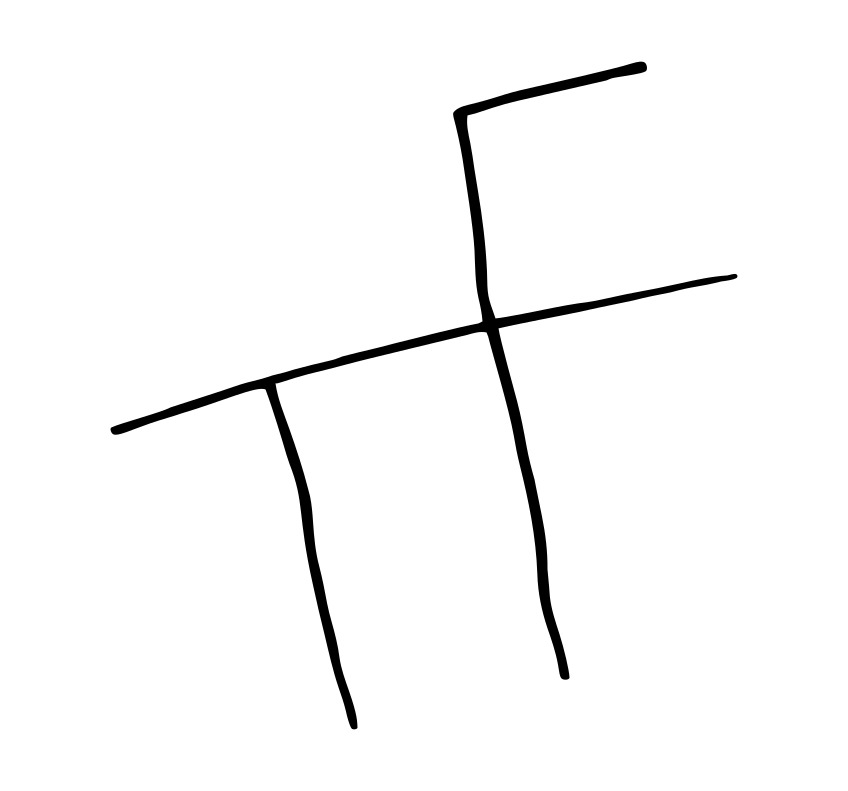
Signature of: toby fox